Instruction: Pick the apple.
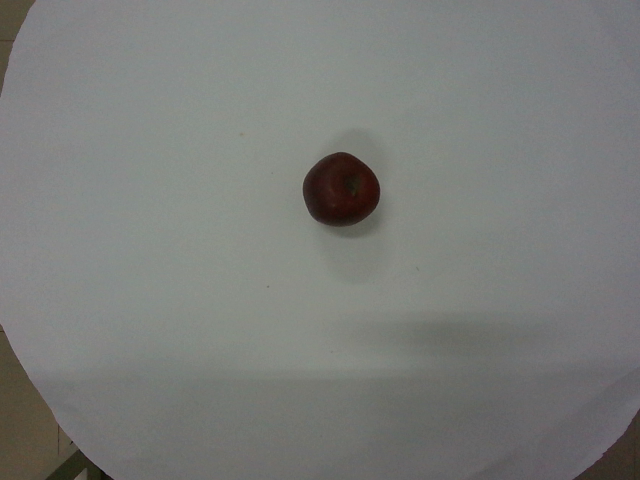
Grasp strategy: vertical